Question: What could the diagnosis suggest?
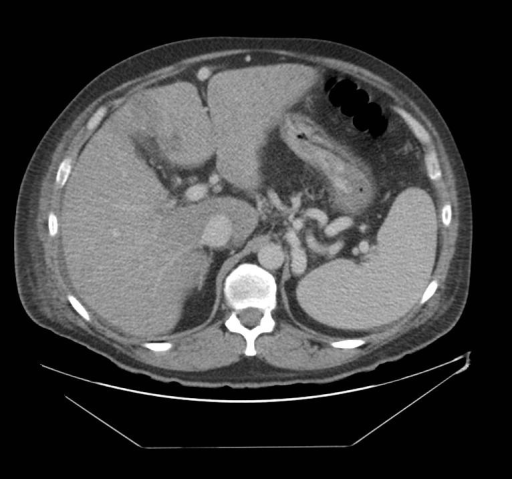
Answer: The possible diagnosis includes With this patient’s history, clinical findings, and radiographic images, the differential is alcoholic hepatitis versus cirrhosis.  Mass in the patient’s liver highly likely to be a hepatocellular carcinoma, but has a differential diagnosis of malignancy to include metastatic disease, and cholangiocarcinoma.  A benign mass has the differential of a cyst, hemangioma, hepatic angioma, focal nodular hyperplasia, or an abcess..